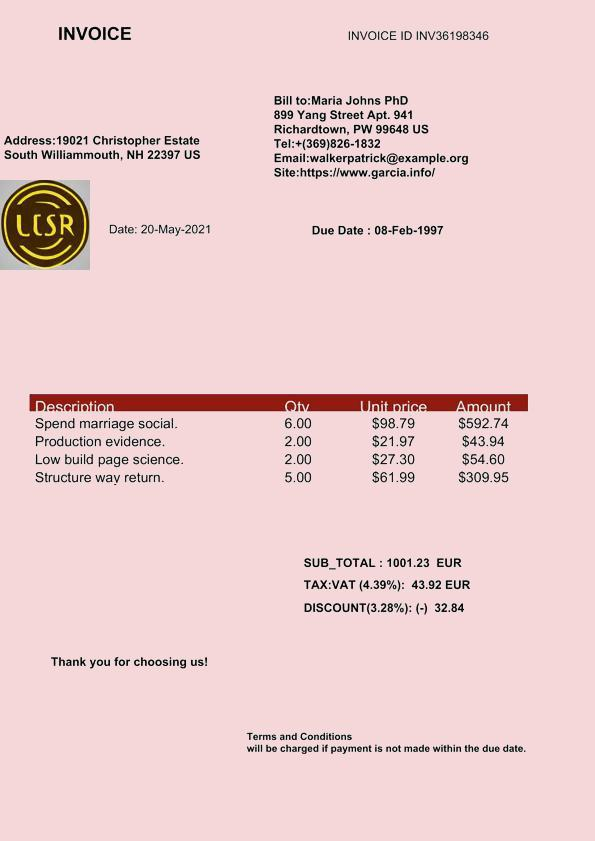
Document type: Invoice